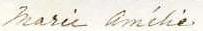
Signature of: maria amalia of naples and sicily